Question: What is the suspected problem?
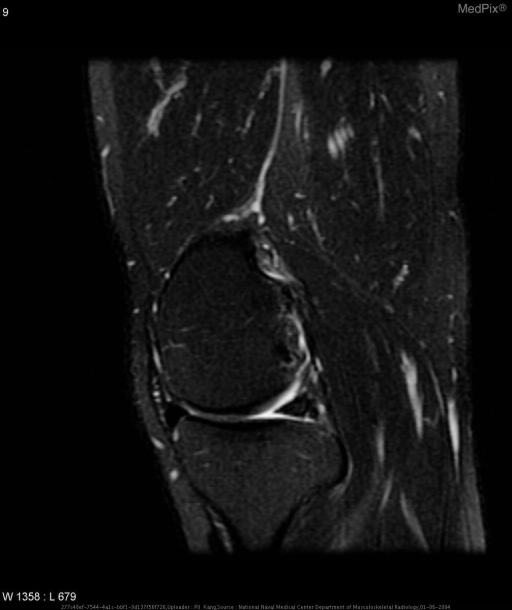
Answer: The findings suggest Within the substance of the posterior horn of the medial meniscus, there are two small lesions which demonstrate a low T1 and T2 signal rim with homogeneous high T1 signal equal to that of marrow fat which demonstrates decrease in signal on fat-saturation images.. Within the substance of the posterior horn of the medial meniscus, there are two small lesions which demonstrate a low T1 and T2 signal rim with homogeneous high T1 signal equal to that of marrow fat which demonstrates decrease in signal on T2 fast-spin echo with fat-saturation images.. The patient might have a history of 39 year-old male with chronic history of left lateral knee pain and locking..